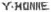
Signature of: yasuyuki honne